Question: What is the mailing or notice date provided in the document?
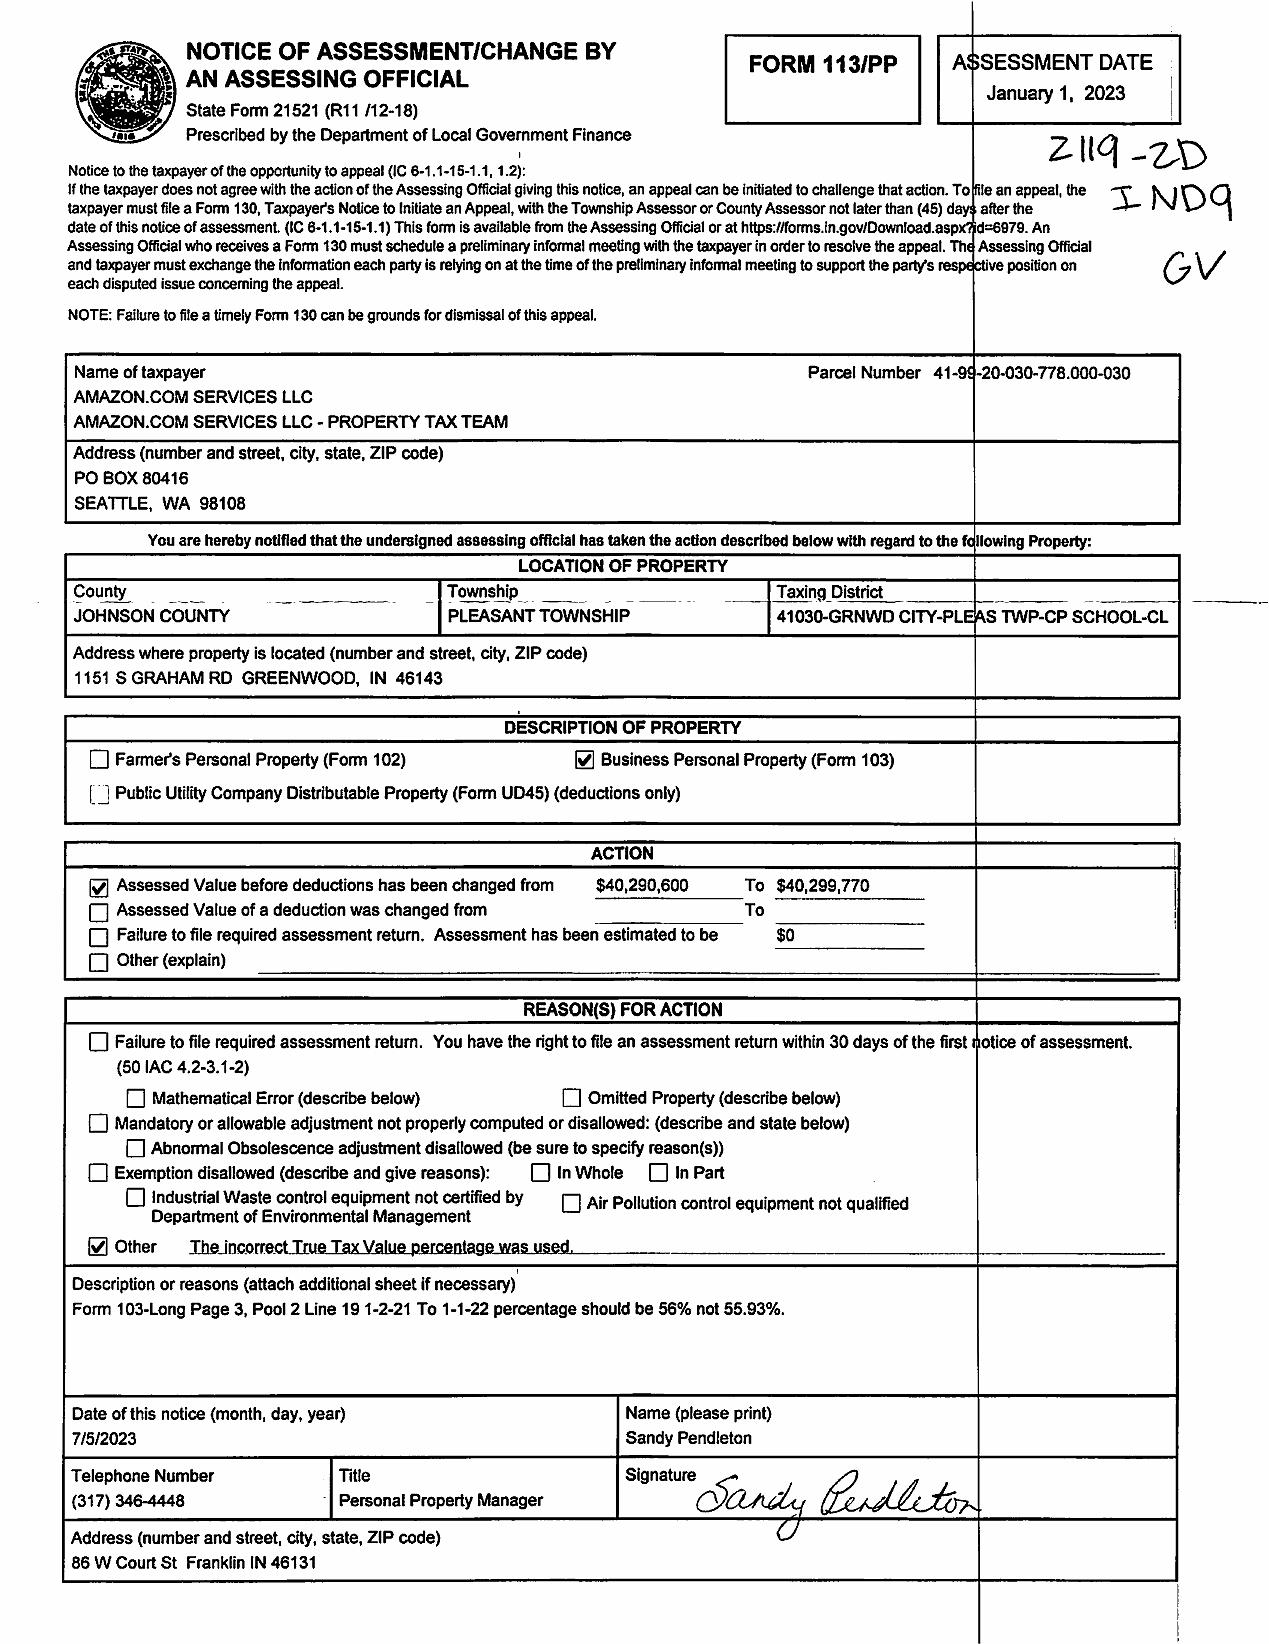
Answer: "7/5/23"